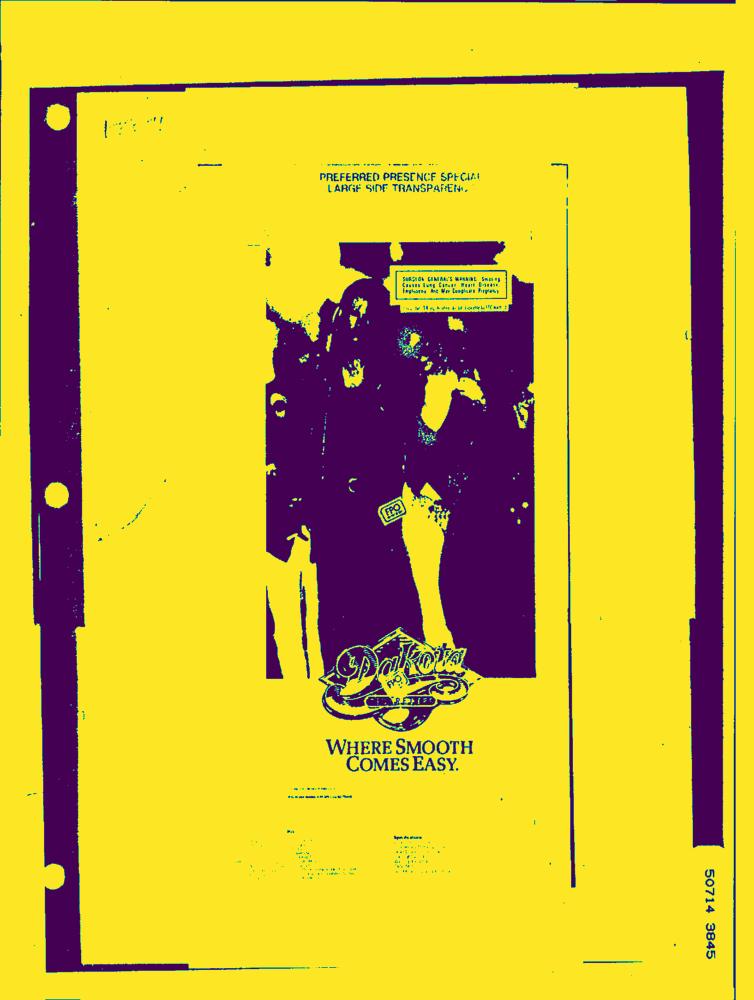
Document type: AD